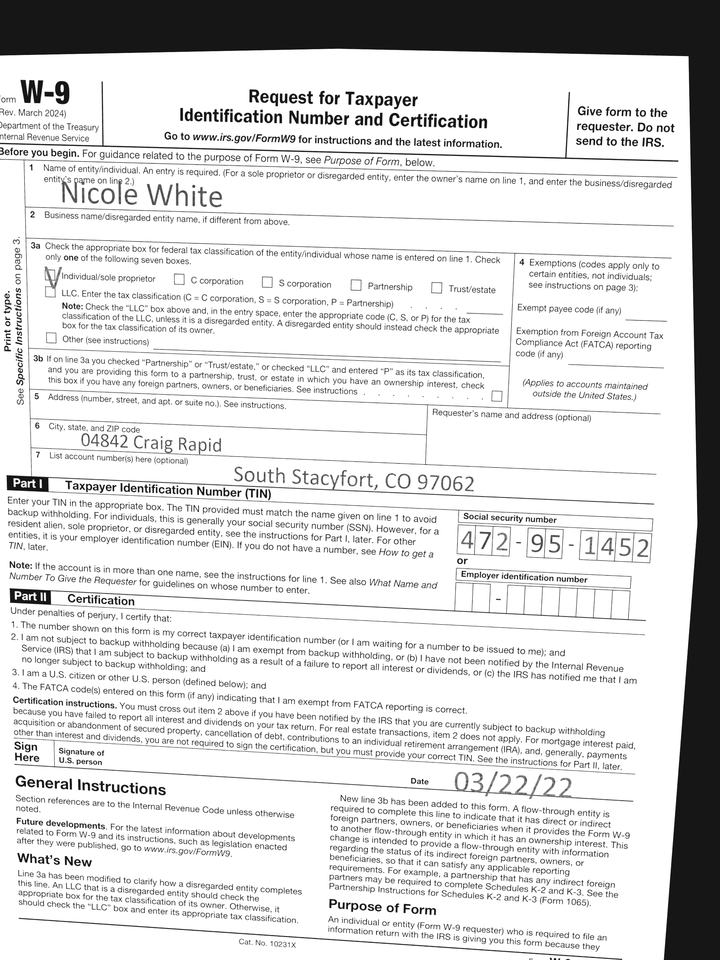
adr1: 04842 Craig Rapid
adr2: South Stacyfort, CO 97062
cbx: yes
ssn: 472951452
enm: Nicole White
sdt: 03/22/22